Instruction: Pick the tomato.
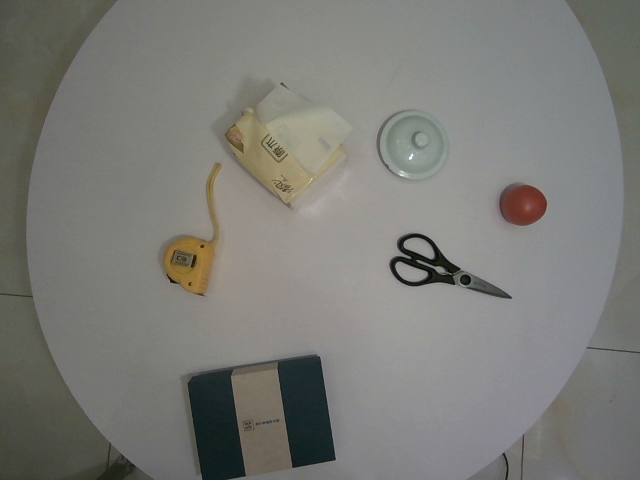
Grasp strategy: vertical